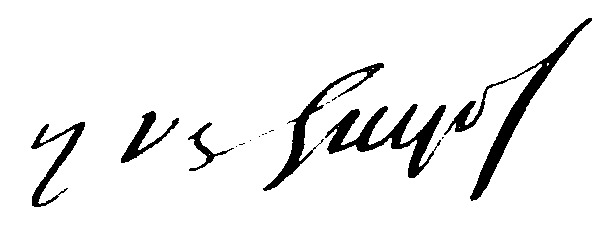
Signature of: yves guyot